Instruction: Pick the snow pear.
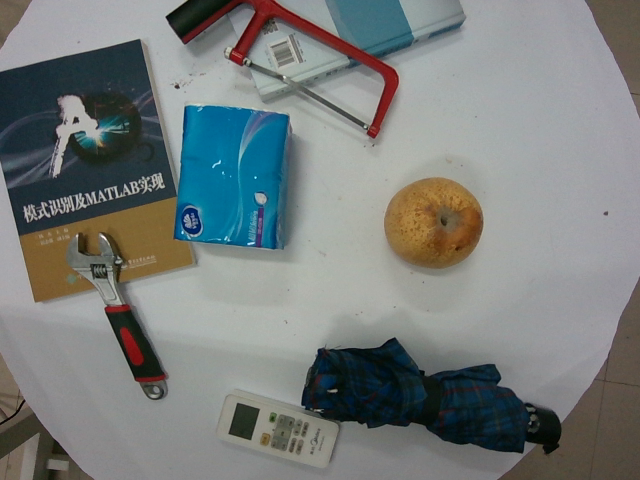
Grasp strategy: vertical